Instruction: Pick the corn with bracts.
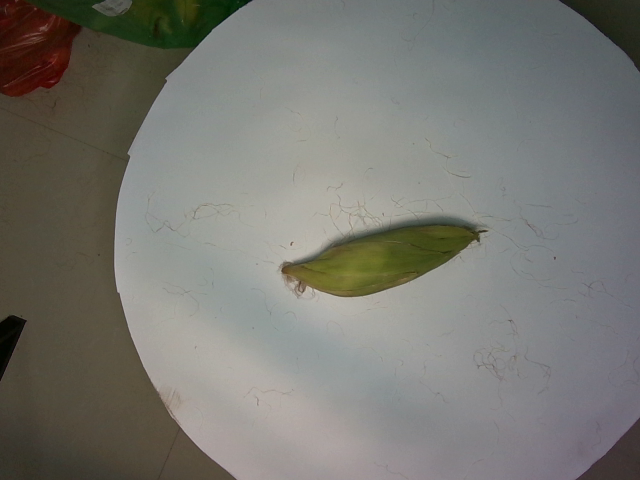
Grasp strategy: vertical